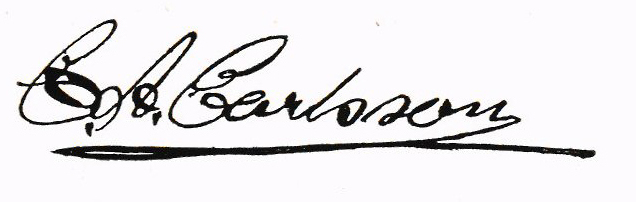
Signature of: carl carlsson i gävle